Question: How is the history relevant to the case?
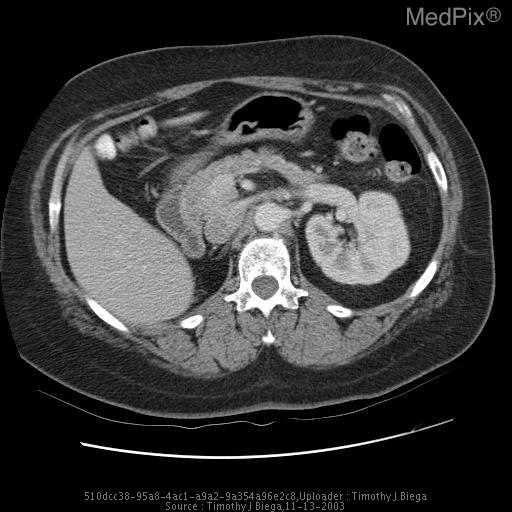
Answer: The patient's history of 51 year old female with a history of left breast carcinoma presents for bone scan to evaluate for metastatic disease. is key in understanding the case.